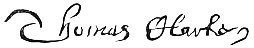
Signature of: thomas clark